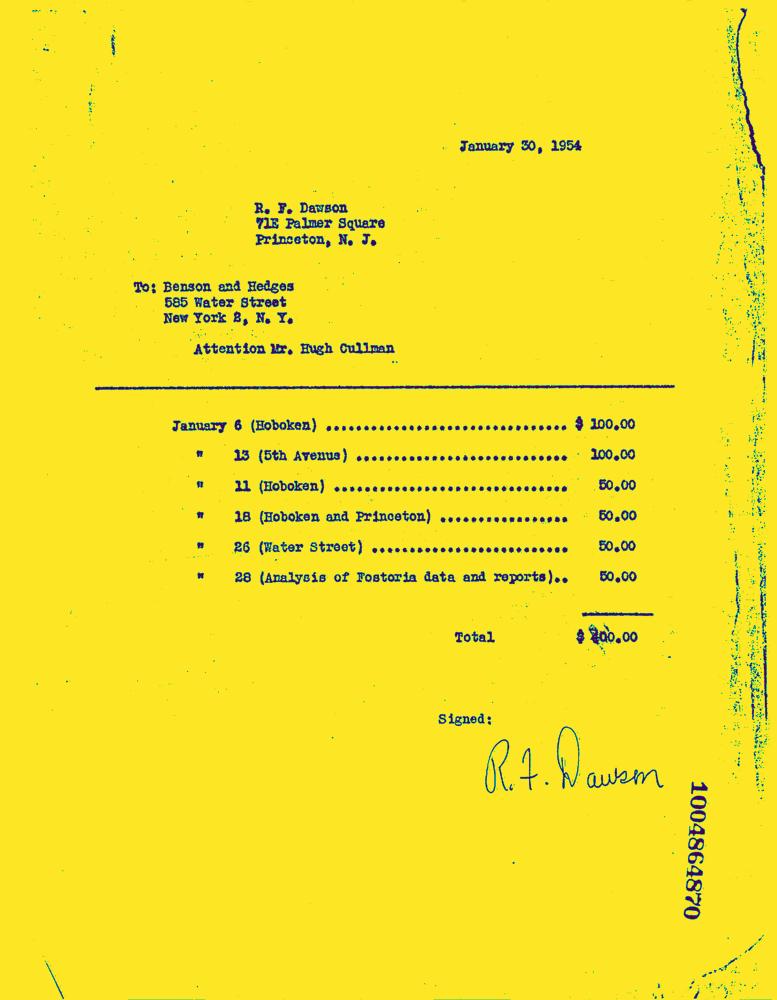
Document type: Invoice-Doc